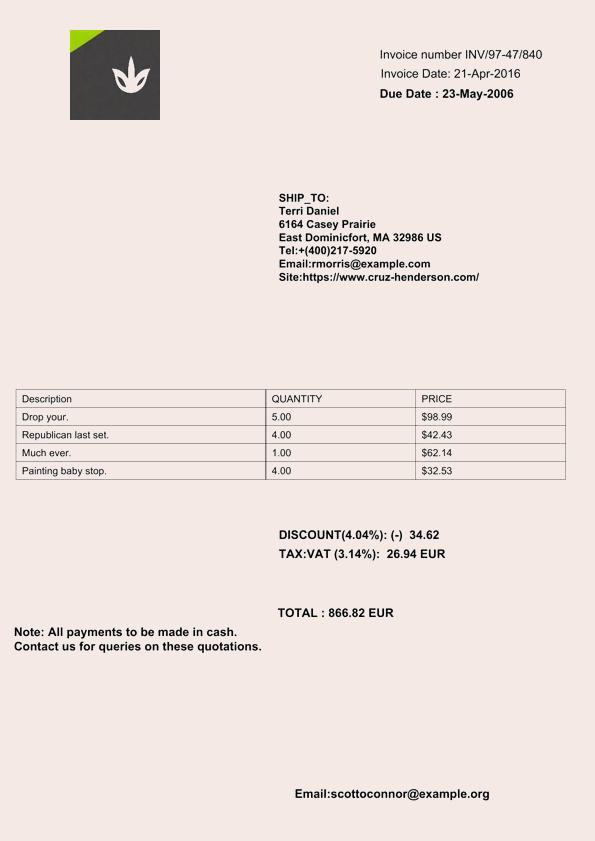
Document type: Invoice